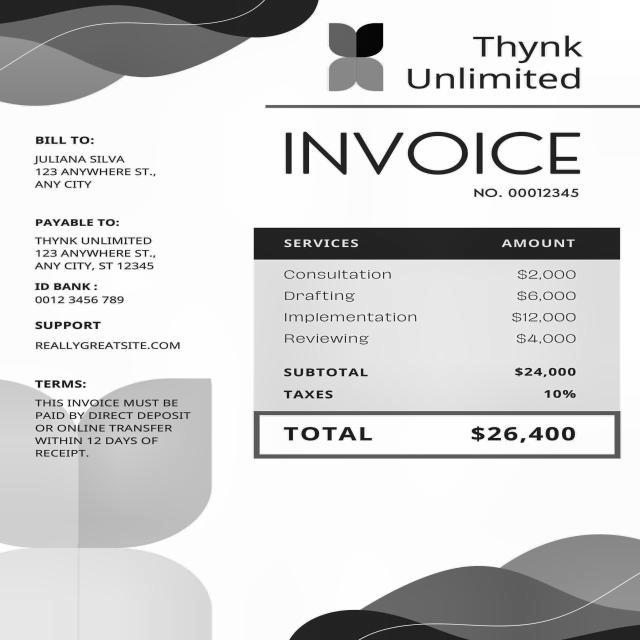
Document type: Invoice